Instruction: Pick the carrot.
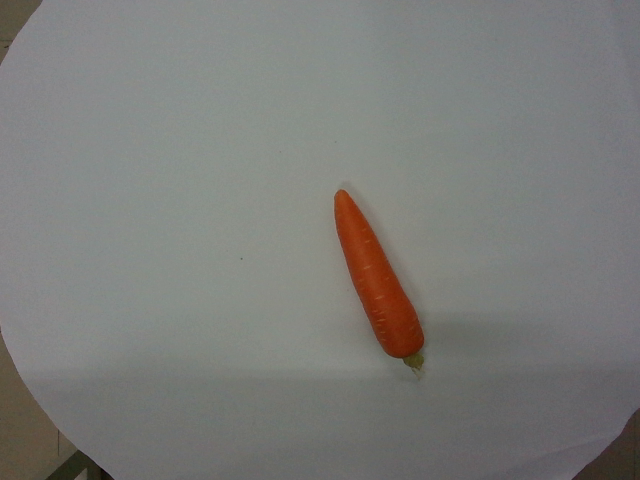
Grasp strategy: vertical